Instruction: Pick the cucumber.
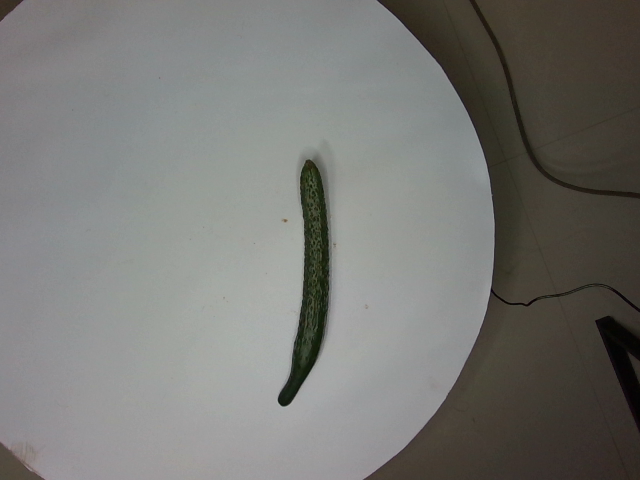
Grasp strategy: vertical